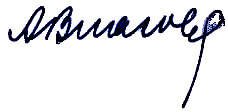
Signature of: andrey vlasov